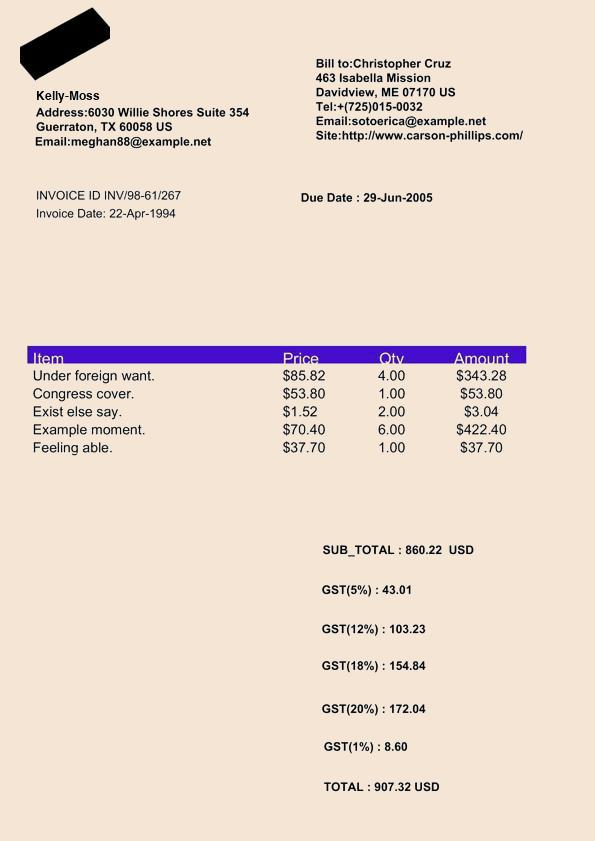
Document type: Invoice